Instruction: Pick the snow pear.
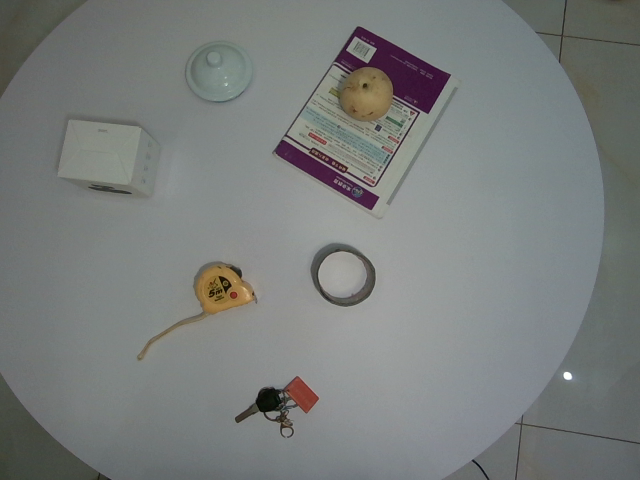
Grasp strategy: vertical